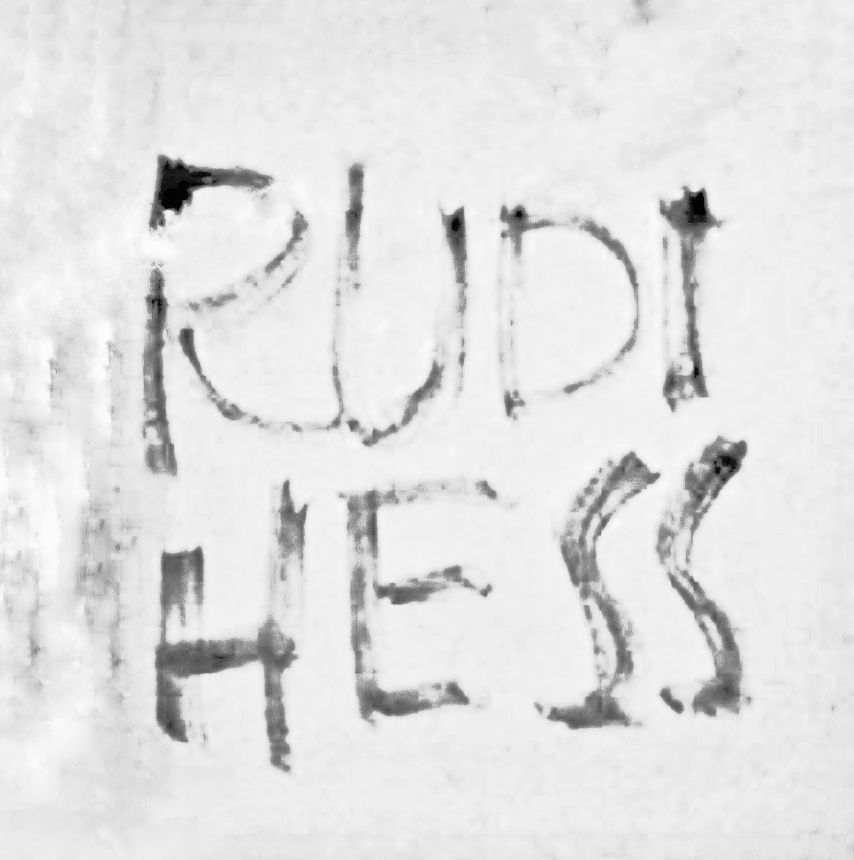
Signature of: rudolf hess